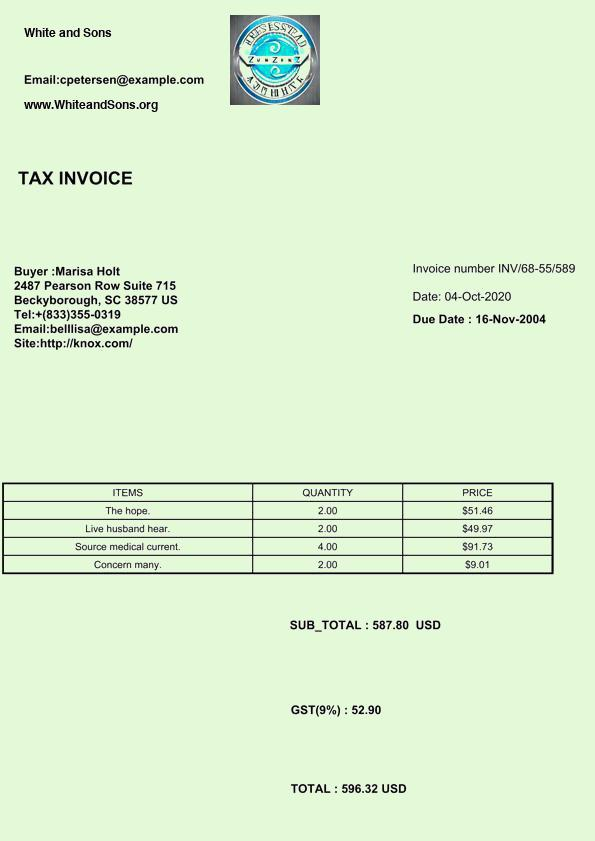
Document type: Invoice